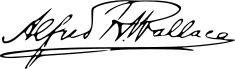
Signature of: alfred russel wallace